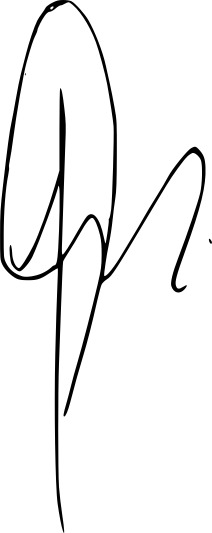
Signature of: pedro montes